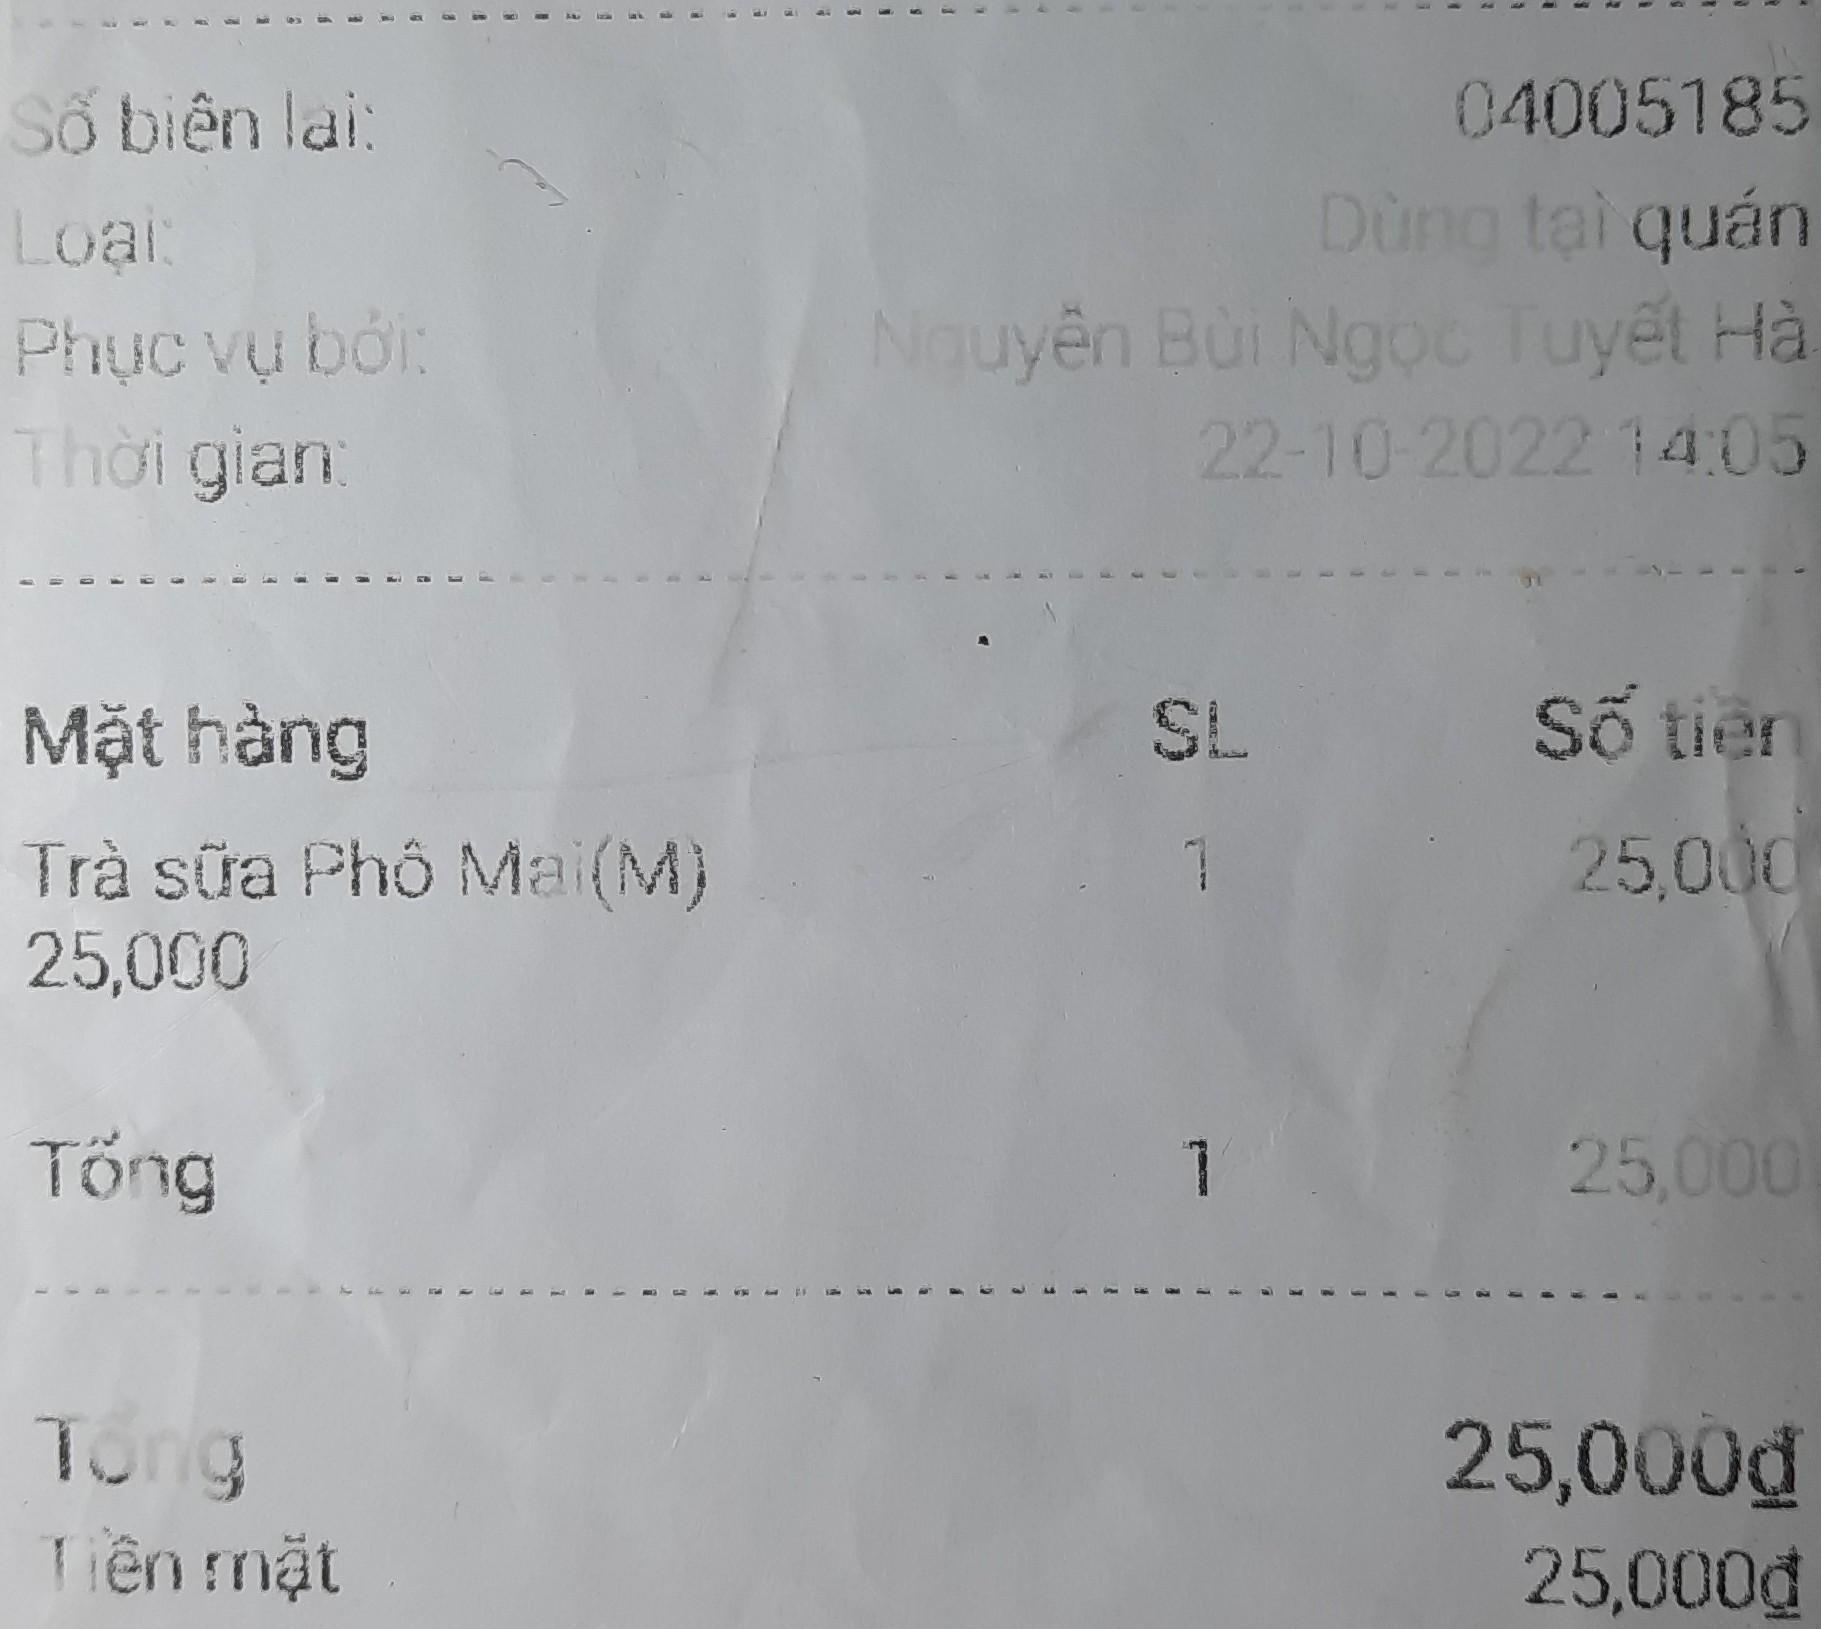
Số biên lai: 04005185
Loại: Dùng tại quán
Phục vụ bởi: Nguyễn Bùi Ngọc Tuyết Hà
Thời gian: 22-10-2022 14:05

<table>
<tr>
<th>Mặt hàng</th>
<th>SL</th>
<th>Số tiền</th>
</tr>
<tr>
<td>Trà sữa Phô Mai(M)</td>
<td>1</td>
<td>25,000</td>
</tr>
<tr>
<td>25,000</td>
<td></td>
<td></td>
</tr>
<tr>
<td>Tổng</td>
<td>1</td>
<td>25,000</td>
</tr>
</table>

Tổng 25,000đ
Tiền mặt 25,000đ